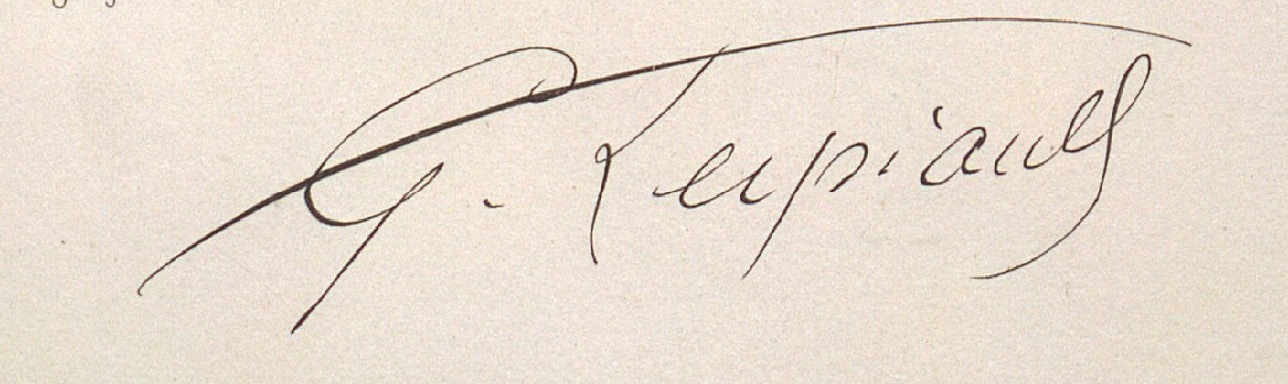
Signature of: gaston lespiault